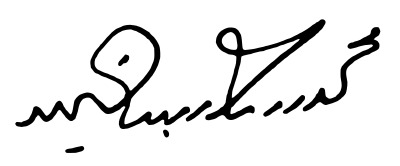
Signature of: mohamed al halbousi